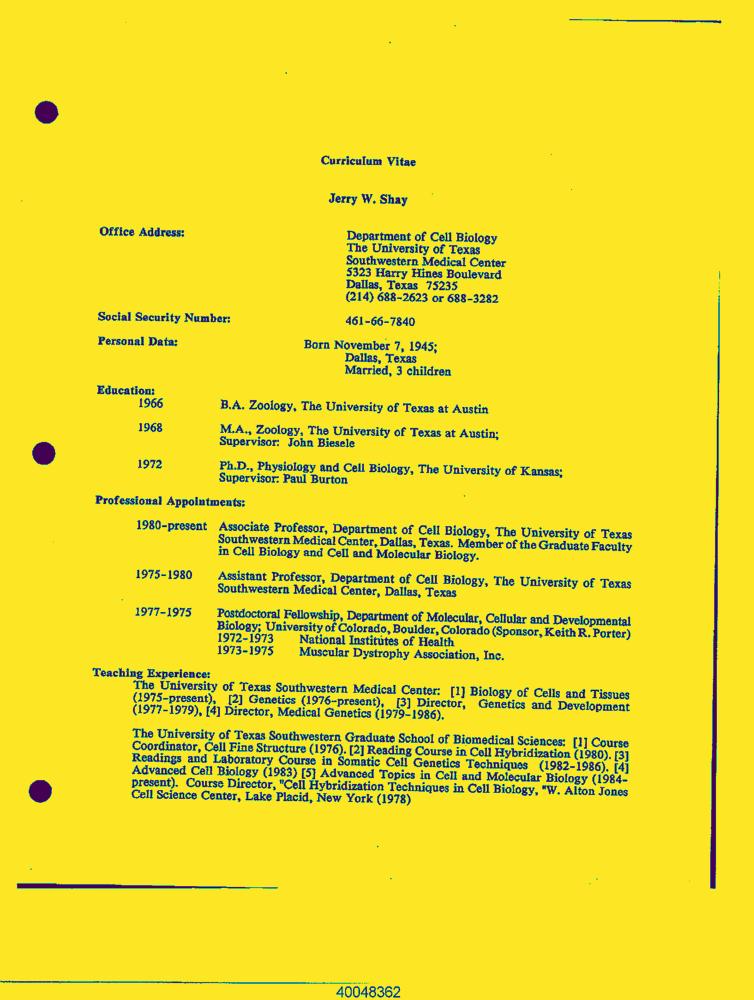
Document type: Resume-Doc